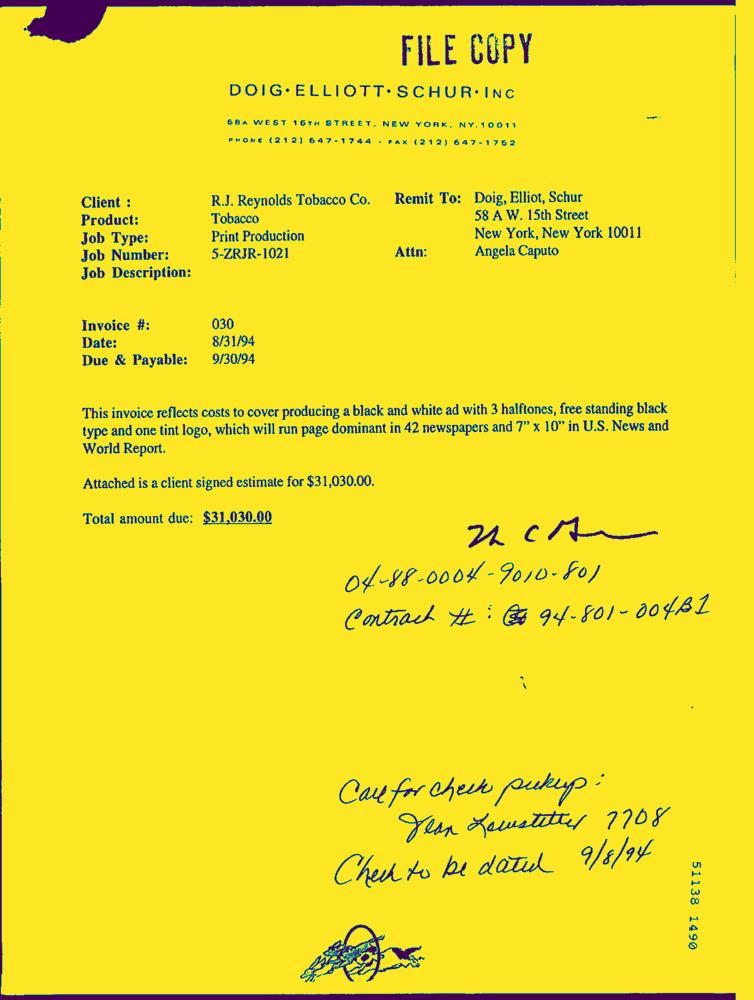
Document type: Invoice-Doc